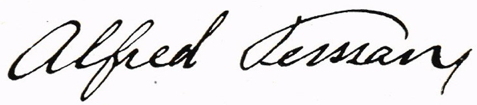
Signature of: alfred persson i björsbyholm